Question: What do the imaging results show?
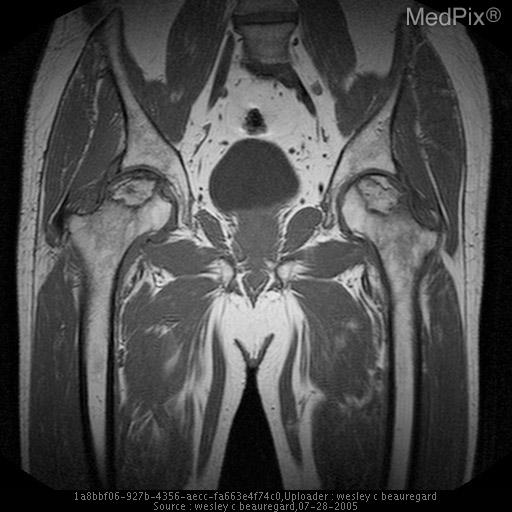
Answer: The imaging shows X-ray: Serpntine sclerotic densities in the both femoral heads

Nuclear Scan: Focal areas of photopenia in the femoral heads with surrounding mild-to-moderate increased uptake in the subcapital areas and acetabuli.

MRI: Serpentine areas of hypointensity seen in the bilateral femoral heads on T2 images.  Increased T2 signal seen in the remaining marrow and femoral necks. Avascular necrosis.  T1 MR image.  Again, the areas of osteonecrosis are quite obvious..